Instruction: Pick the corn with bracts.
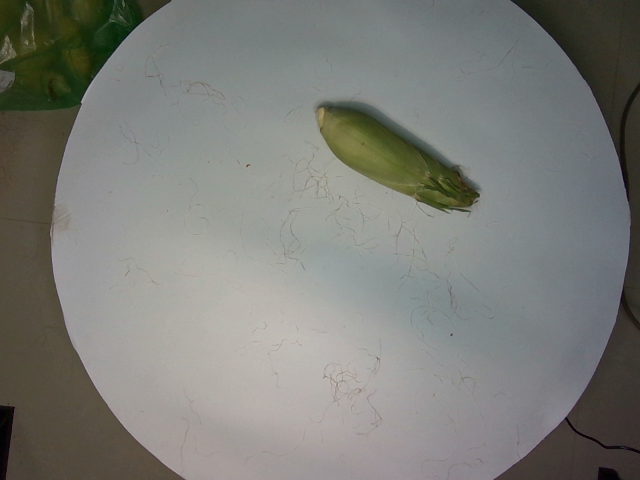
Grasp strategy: vertical